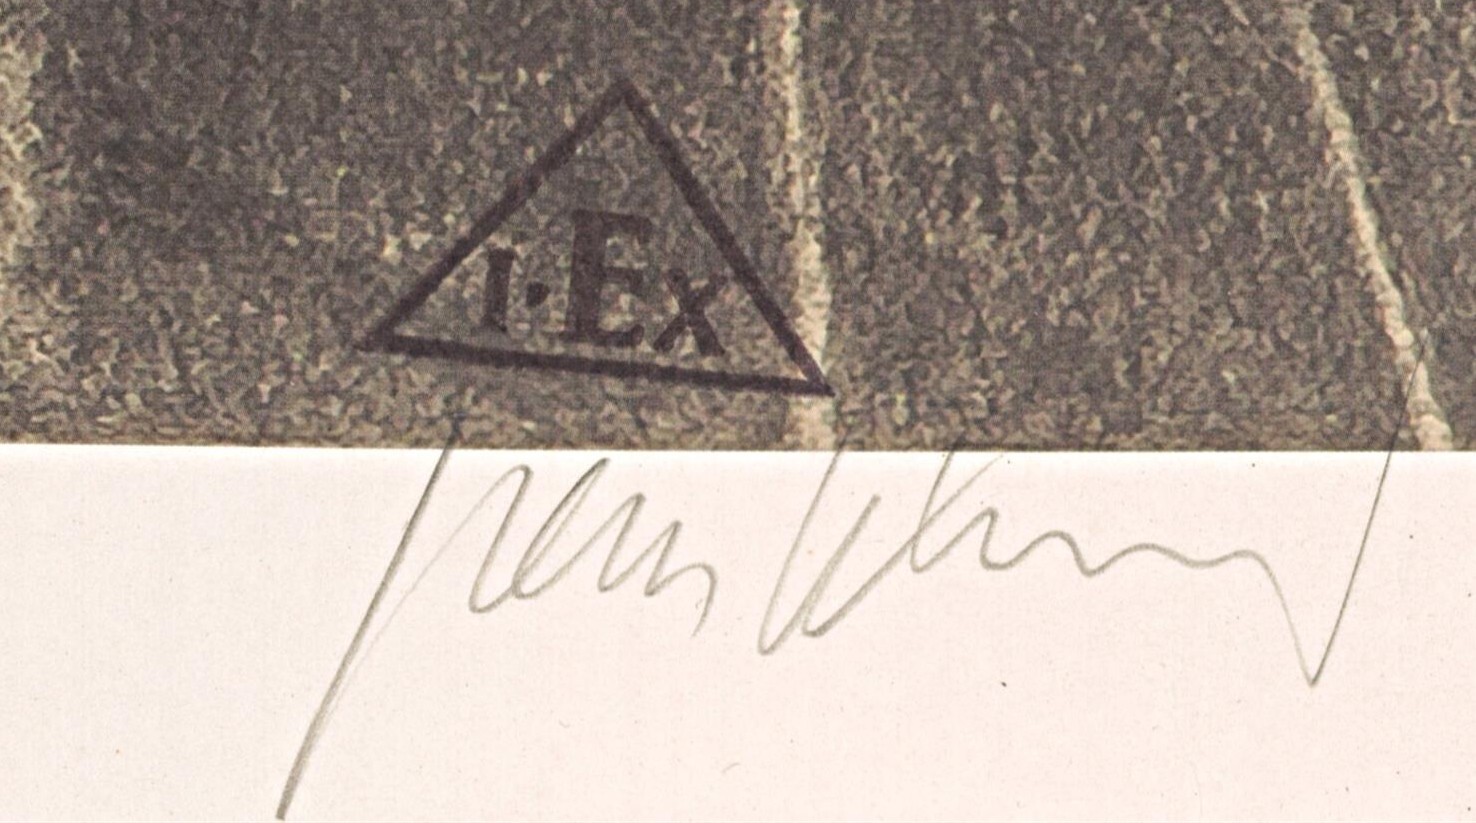
Signature of: ivan exner